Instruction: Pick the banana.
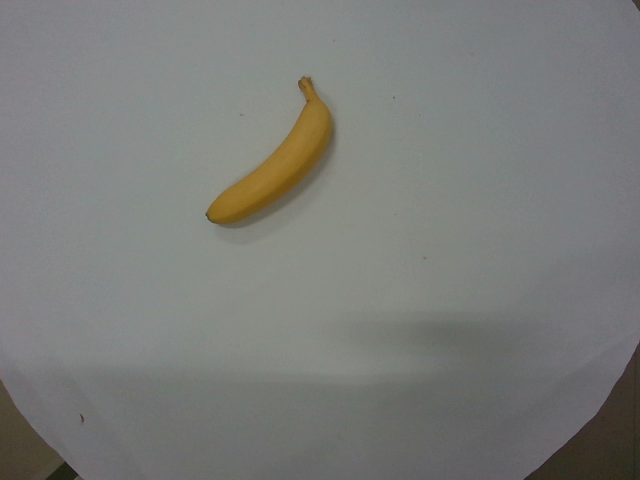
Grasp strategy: vertical